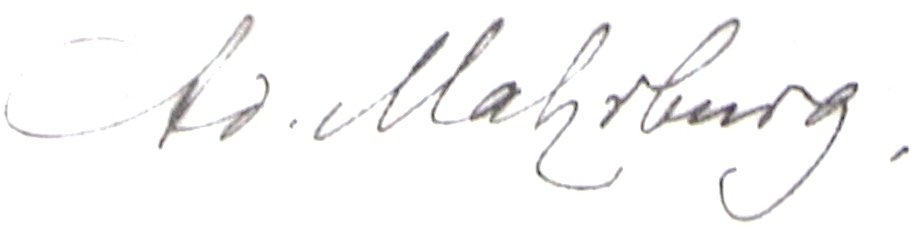
Signature of: adam mahrburg